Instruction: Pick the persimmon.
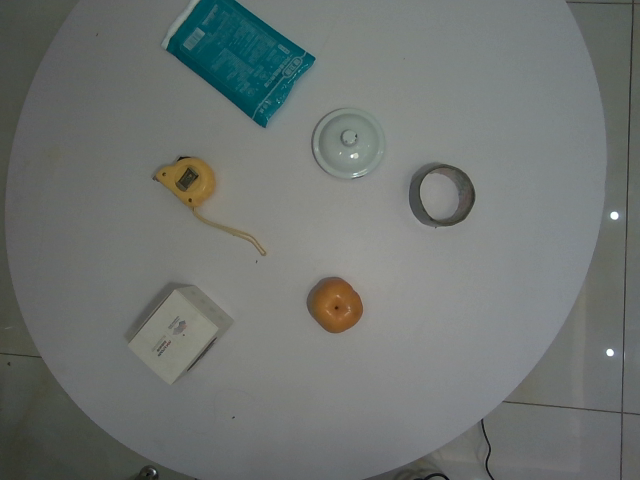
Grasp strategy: vertical